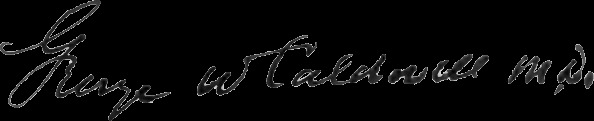
Signature of: george walter caldwell